Question: Explain the disease:
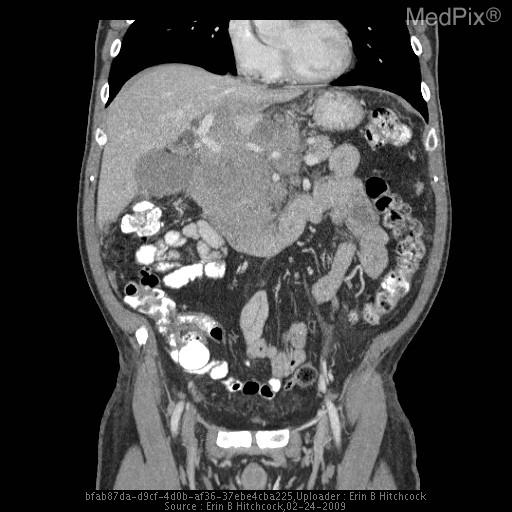
Answer: The disease is discussed as: Definition:
• Burkitt lymphoma (BL) is a highly aggressive B-cell neoplasm characterized by the translocation and deregulation of the c-myc gene, which causes the tumor cells to remain in cycle. This makes the neoplasm morphologically homogenous, but also allows for its oftentimes quick response to chemotherapeutics; it grows quickly and dies quickly.

Presentation:
•  Patients with BL present with rapidly growing tumor masses and often have evidence of tumor lysis with a very high serum lactate dehydrogenase (LDH) concentration and elevated uric acid levels.

• Three distinct clinical forms of BL are recognized: sporadic, endemic, and immunodeficiency-associated.  Although they are histologically identical and have similar clinical behavior, there are differences in epidemiology, clinical presentation, and genetic features between the three forms:

»»The nonendemic (sporadic) form usually has an abdominal presentation, most often with massive disease and ascites, involving the distal ileum, stomach, cecum and/or mesentery, kidney, testis, ovary, breast, bone marrow, or central nervous system. Presenting symptoms can include those related to bowel obstruction or gastrointestinal bleeding, often mimicking acute appendicitis or intussusception.

»»The endemic (African) form usually presents as a jaw or facial bone tumor that spreads to extranodal sites including the mesentery, ovary, testis, kidney, breast, and especially to the bone marrow and meninges.

»»Immunodeficiency-related cases more often involve lymph nodes; both these and sporadic cases may present with blood involvement.

Radiology:
• For lymphomas, CT is usually the primary staging modality in the neck, chest, abdomen, and pelvis because of its generally superior spatial resolution.

• CT is typically superior to MRI in the evaluation of subtle bone destruction, if present.

• MRI has superior tissue resolution, often allowing it to distinguish a small focus of tumor from surrounding normal soft tissue far better than CT.

Treatment:
• The standard of care for BL has yet to be defined. Aggressive combination chemotherapy with central nervous system (CNS) prophylaxis is often used. As response to chemotherapy is rapid and disease is inevitably diffuse, there is no role for radiation therapy in BL, even in patients with localized disease. In addition, surgery is no longer employed in BL.